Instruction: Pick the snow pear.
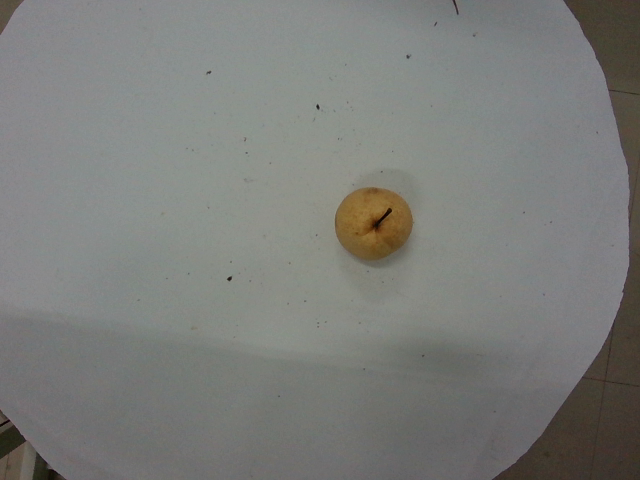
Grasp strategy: vertical